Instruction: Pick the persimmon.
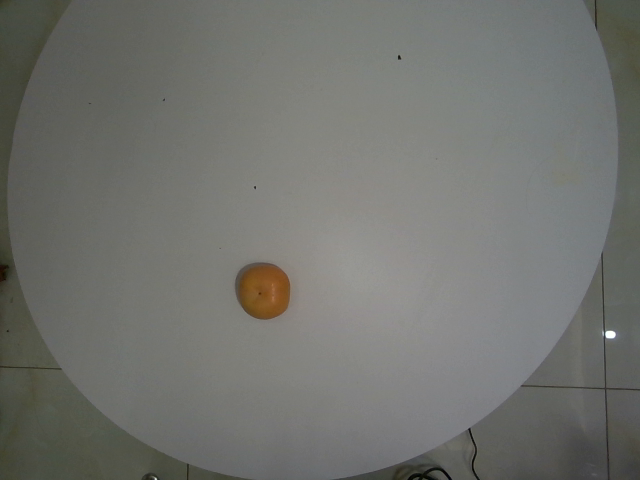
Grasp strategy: vertical